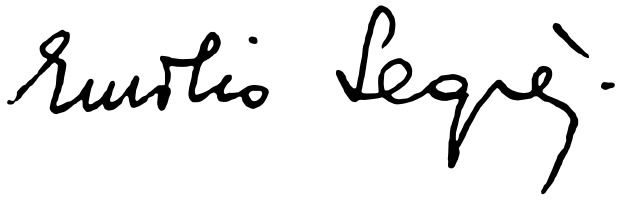
Signature of: emilio g segrè